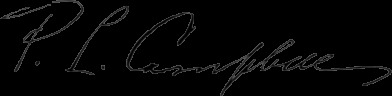
Signature of: prince lucien campbell